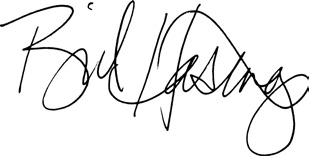
Signature of: bill hastings